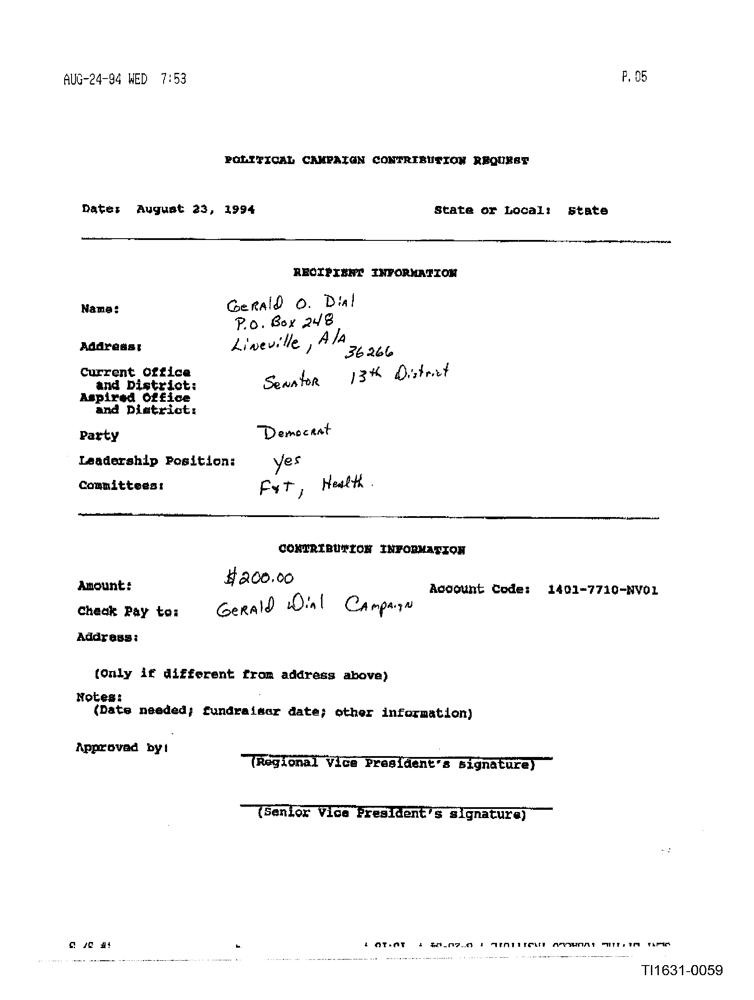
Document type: Invoice